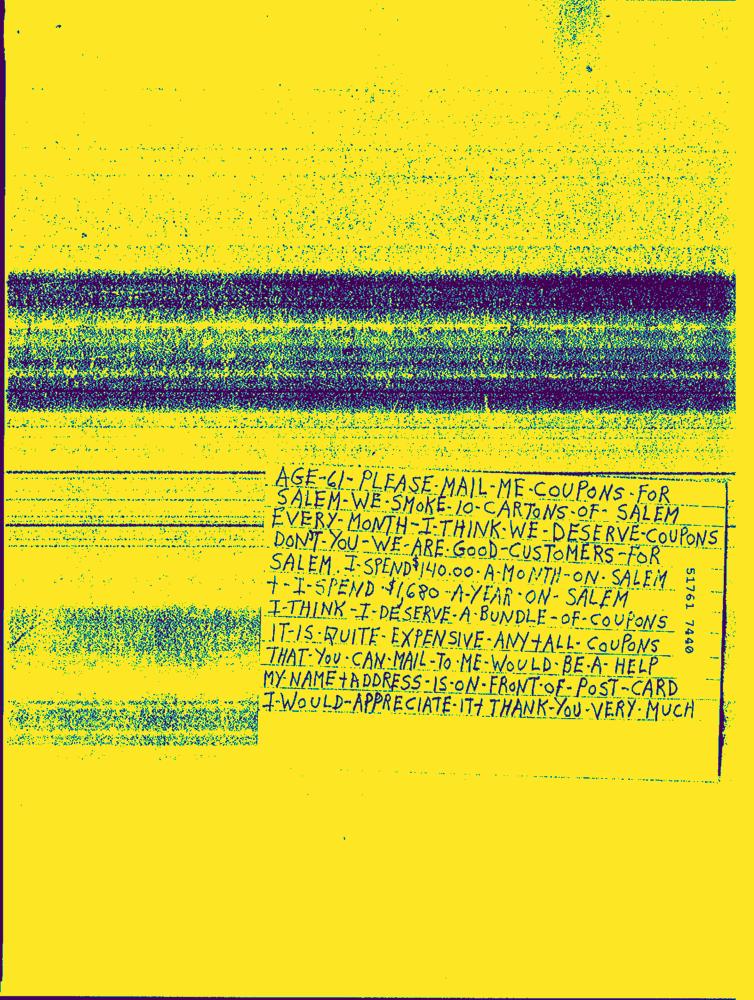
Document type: Hand-Written